Question: What is the date of the hearing as scheduled in the document?
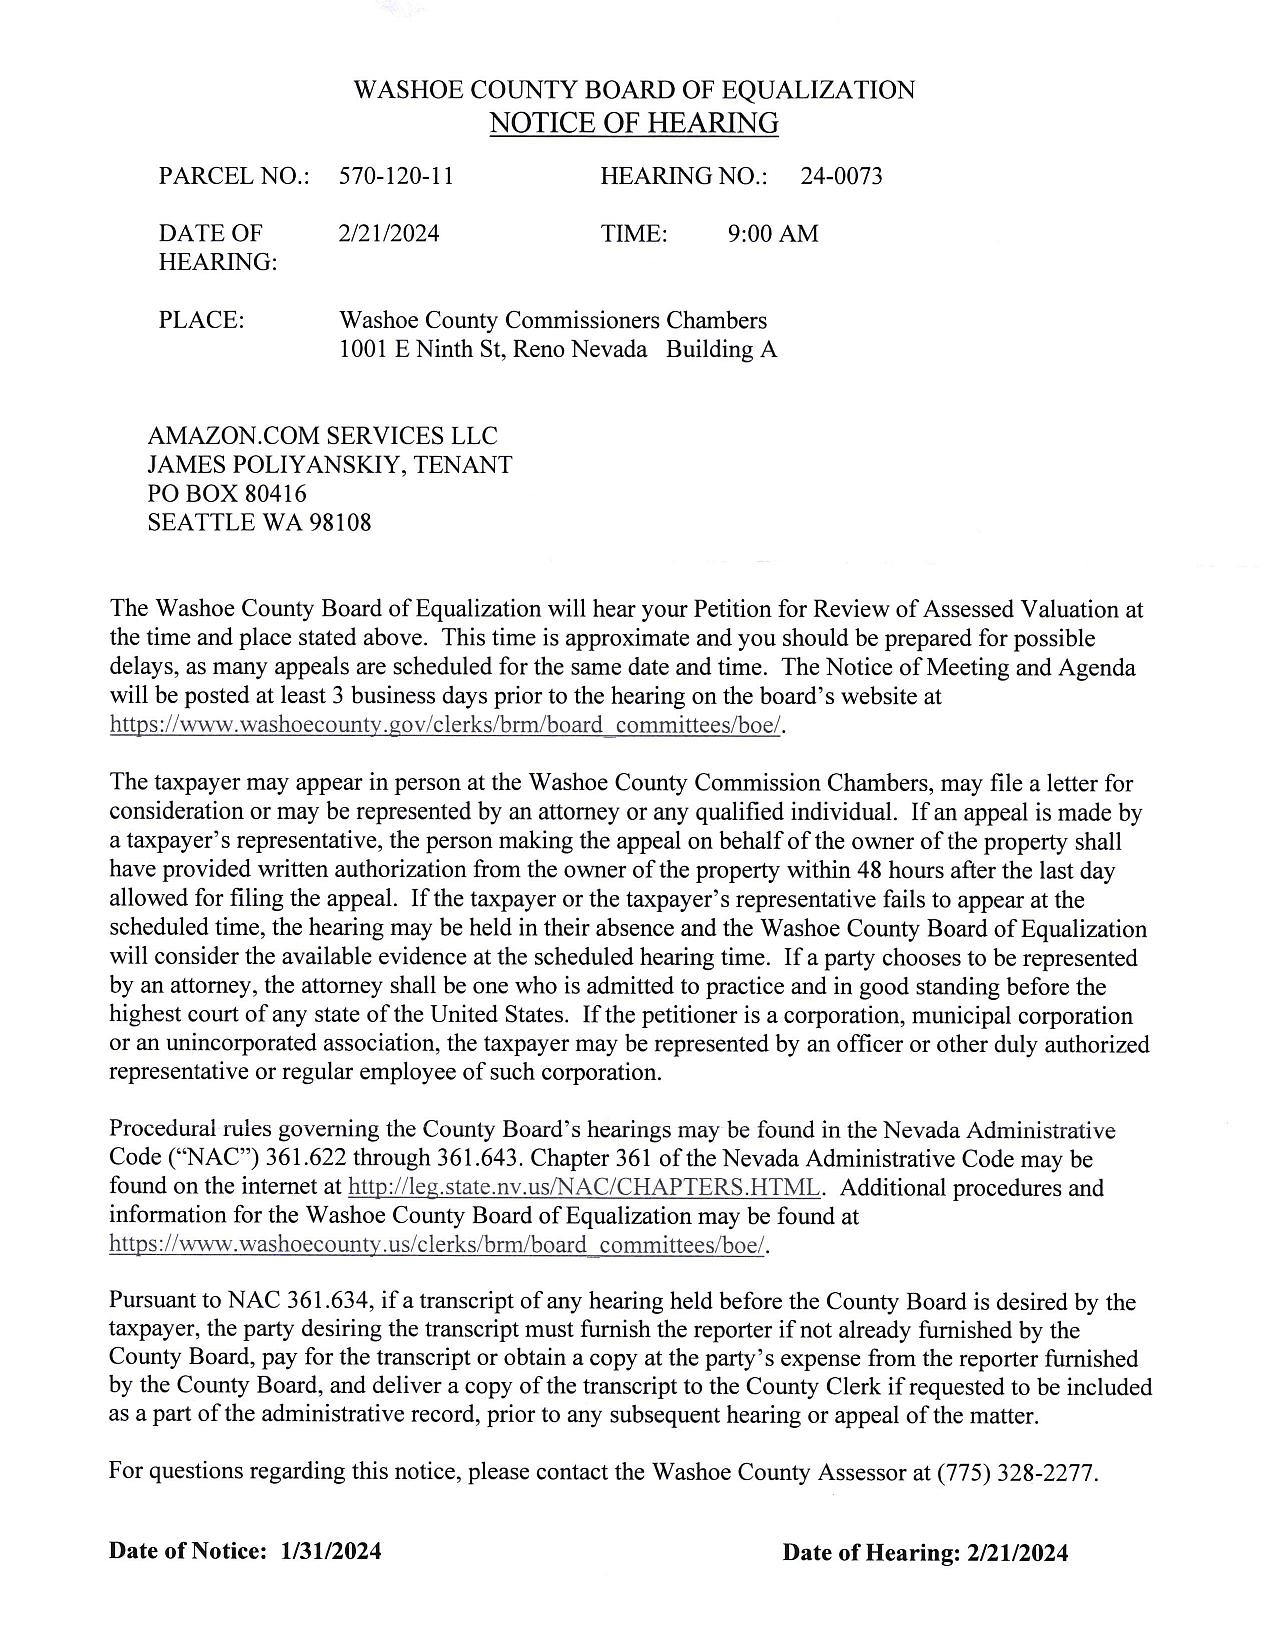
Answer: "2/21/24"